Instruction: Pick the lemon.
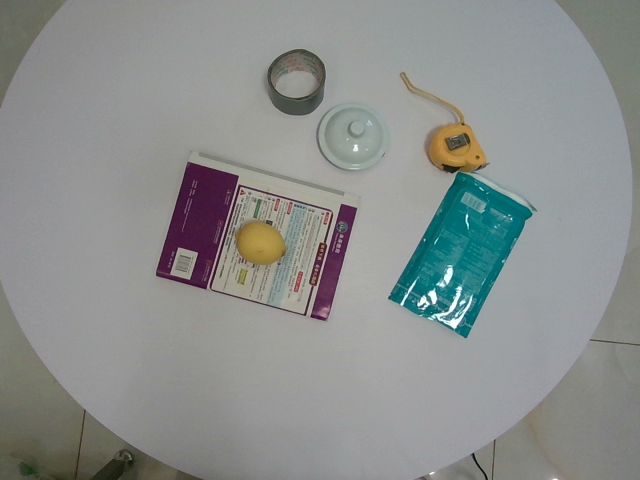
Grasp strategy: vertical